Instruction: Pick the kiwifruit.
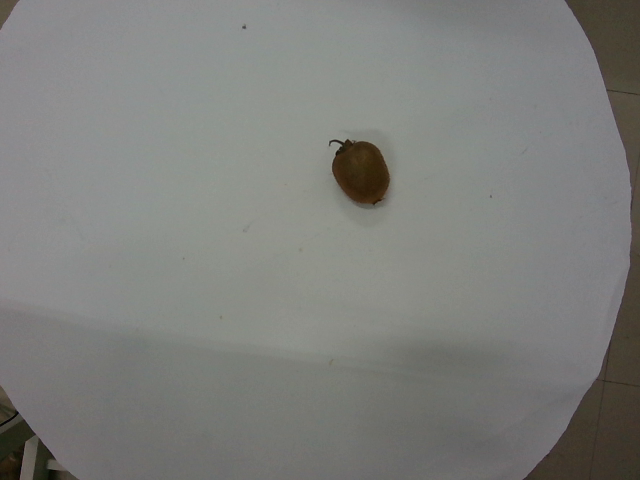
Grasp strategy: vertical